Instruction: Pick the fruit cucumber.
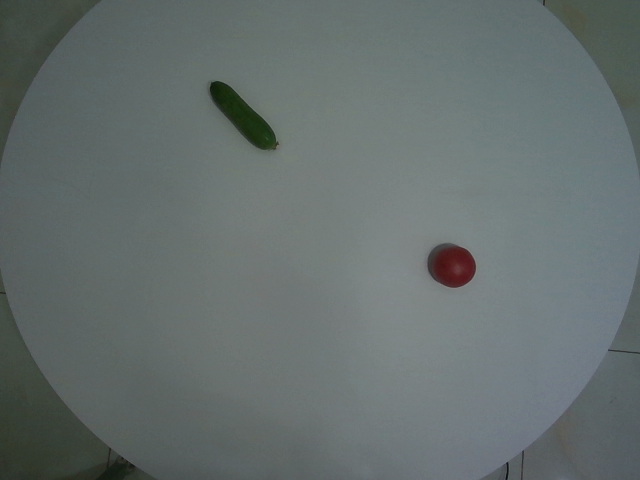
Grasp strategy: vertical